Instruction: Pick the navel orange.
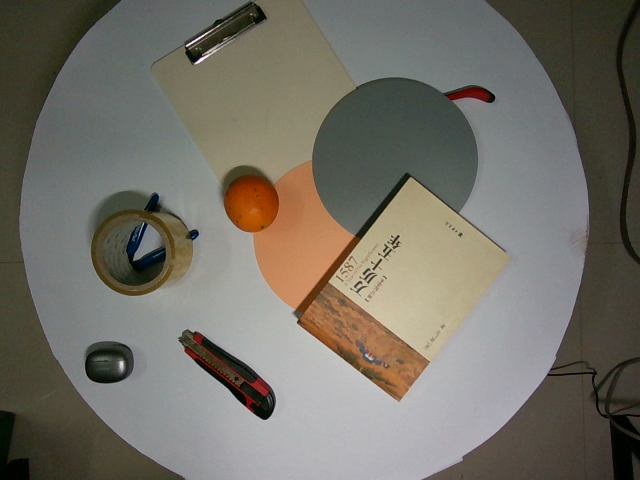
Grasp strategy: vertical